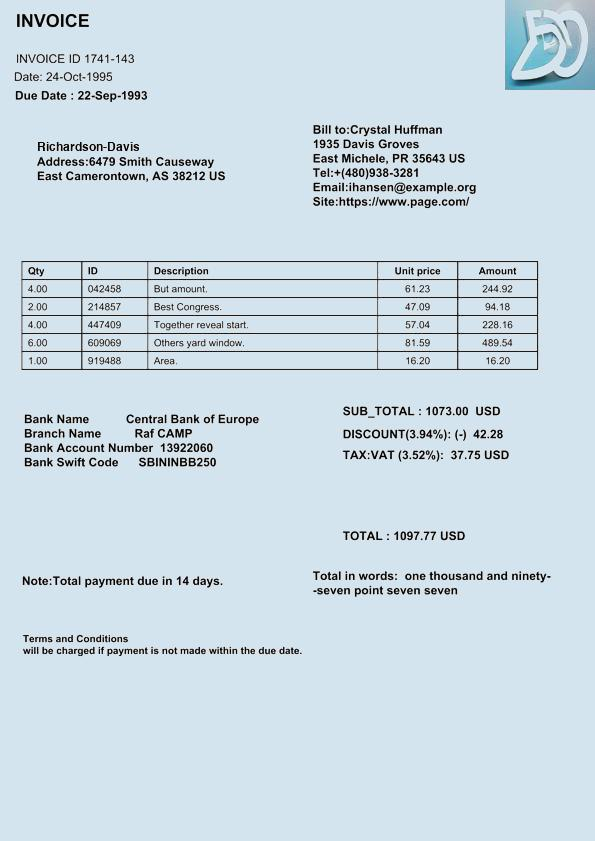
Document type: Invoice